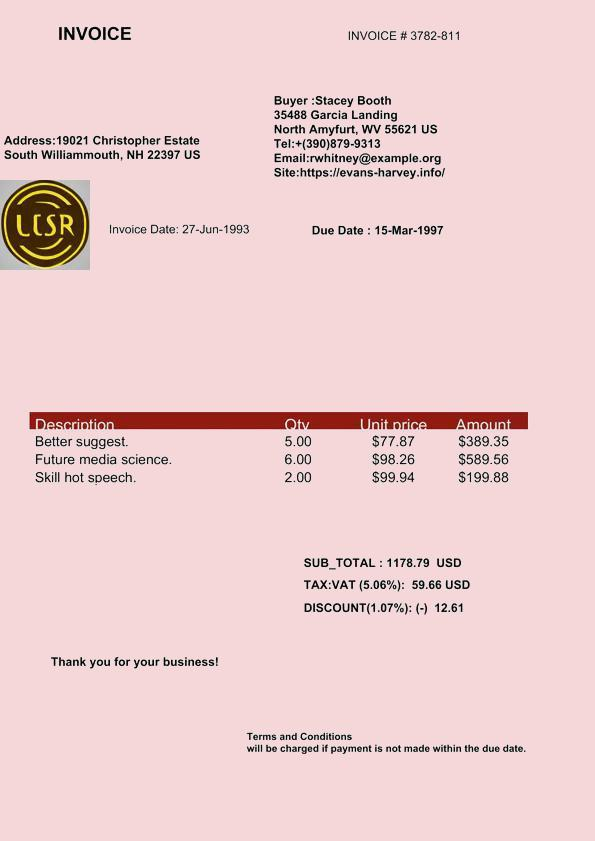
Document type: Invoice